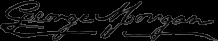
Signature of: george morgan